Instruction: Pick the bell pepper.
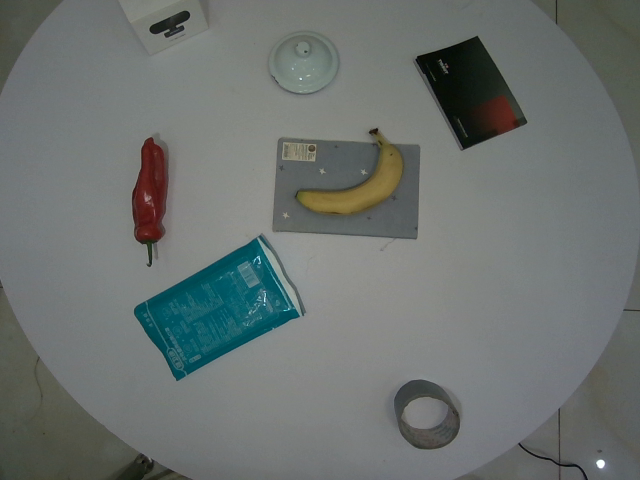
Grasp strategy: vertical